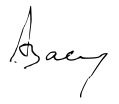
Signature of: vasil pundev